Question: What might the diagnosis be?
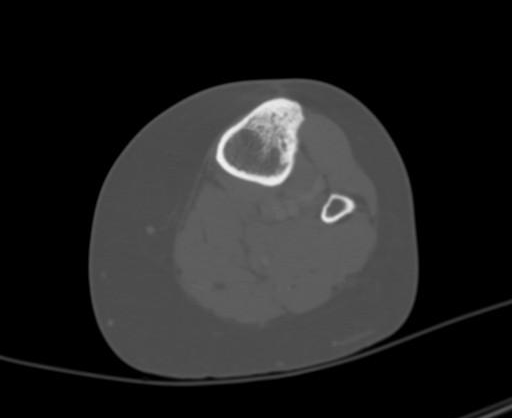
Answer: The possible diagnosis includes fibrous dysplasia
metastatic carcinoma
infection
chondroid tumors
eosinophilic granuloma.